Question: What are the imaging findings?
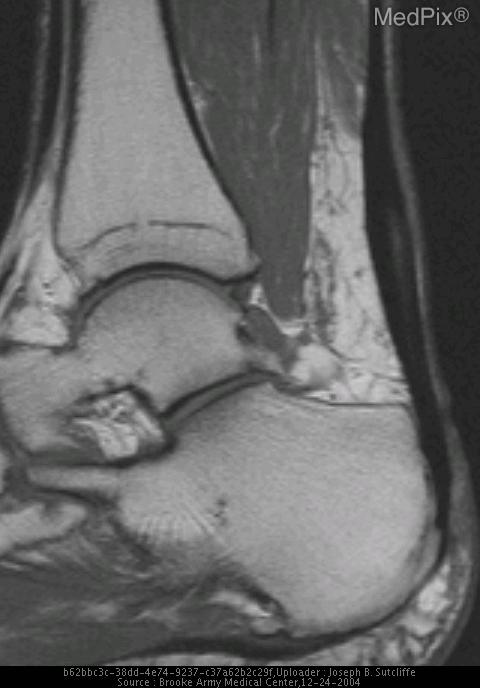
Answer: The imaging shows Plain radiographs demonstrate thickening of the Achilles tendon, convex impression of Achilles tendon on the posterior margin of Kager's fat pad, and a lower limits normal Toygar's angle.

MR findings demonstrates focal thickening of the Achilles tendon increased T2W signal within the tendon and overlying subcutaneous tissues T1W image demonstrates focal thickening and intermediate signal within the otherwise dark signal of the Achilles tendon.